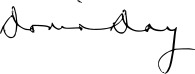
Signature of: doris day